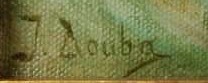
Signature of: josef douba